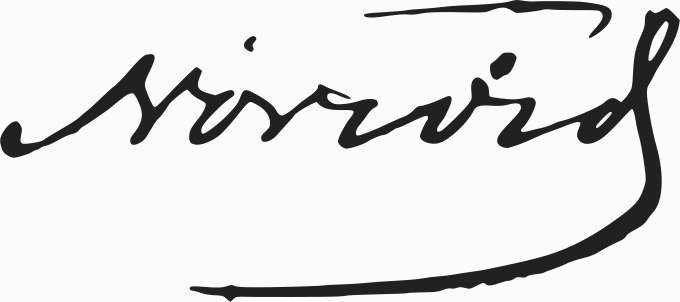
Signature of: cyprian norwid